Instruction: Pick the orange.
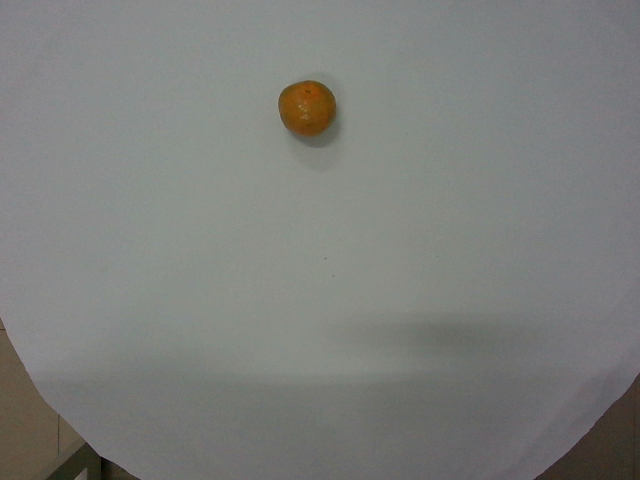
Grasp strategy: vertical